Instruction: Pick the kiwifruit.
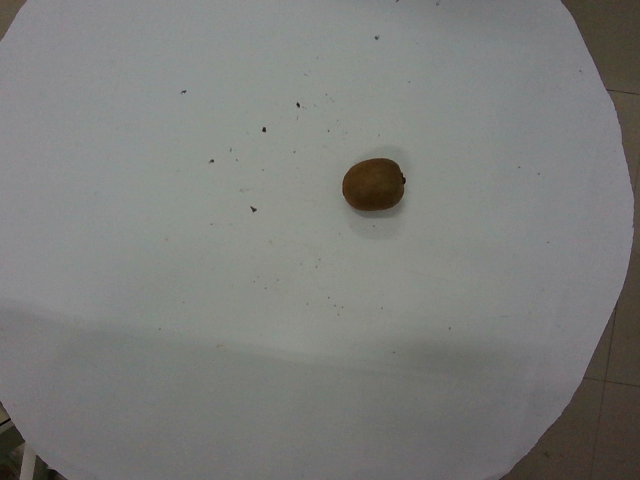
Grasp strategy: vertical